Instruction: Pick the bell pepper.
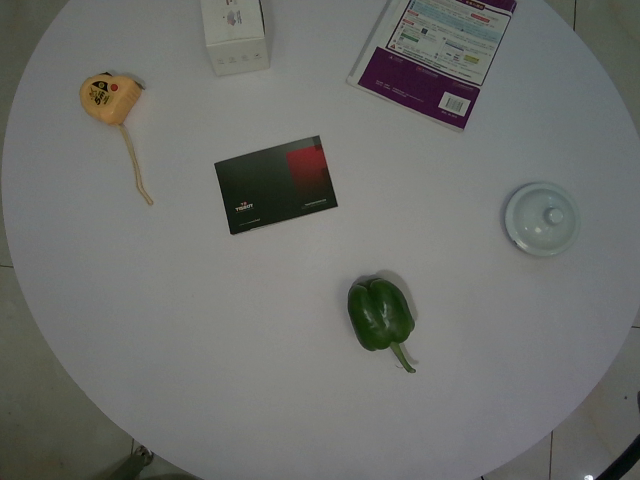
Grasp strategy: vertical